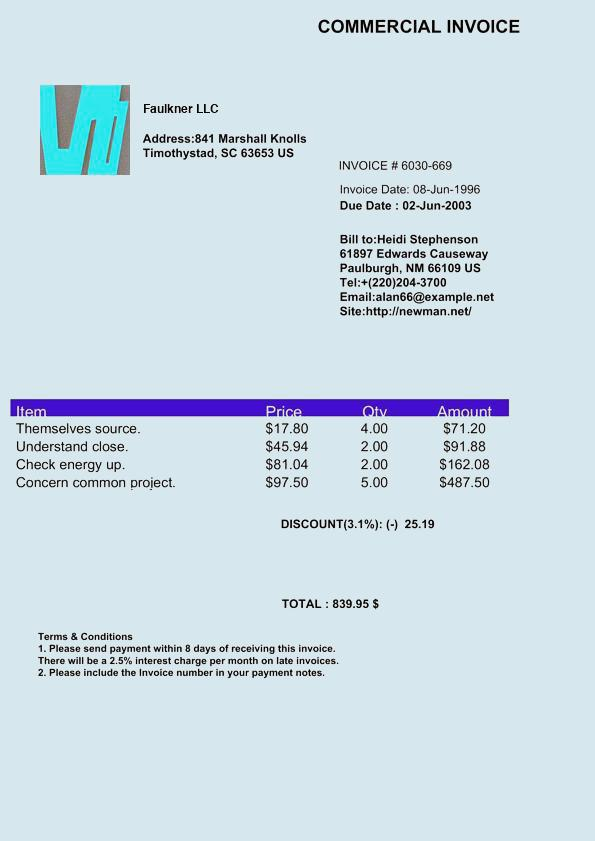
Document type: Invoice